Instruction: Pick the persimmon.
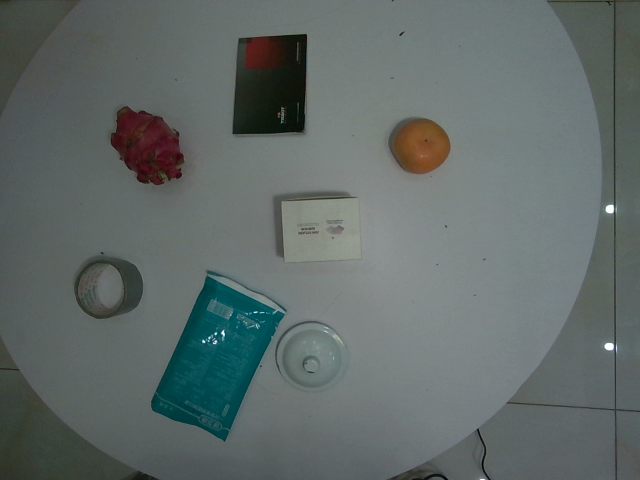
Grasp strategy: vertical